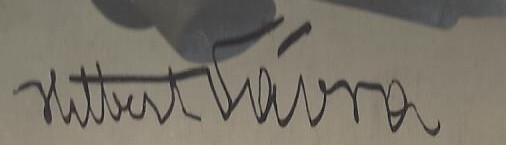
Signature of: hilbert johann vávra